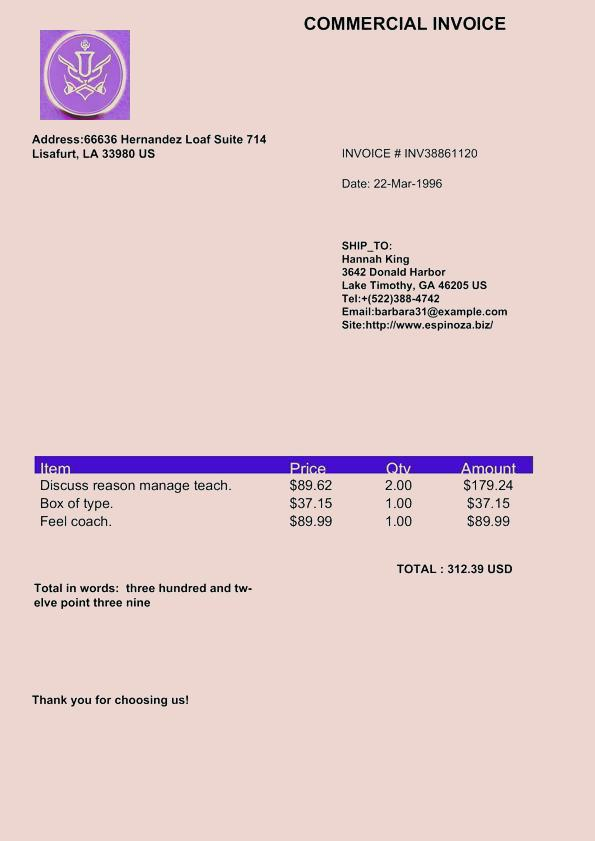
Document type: Invoice